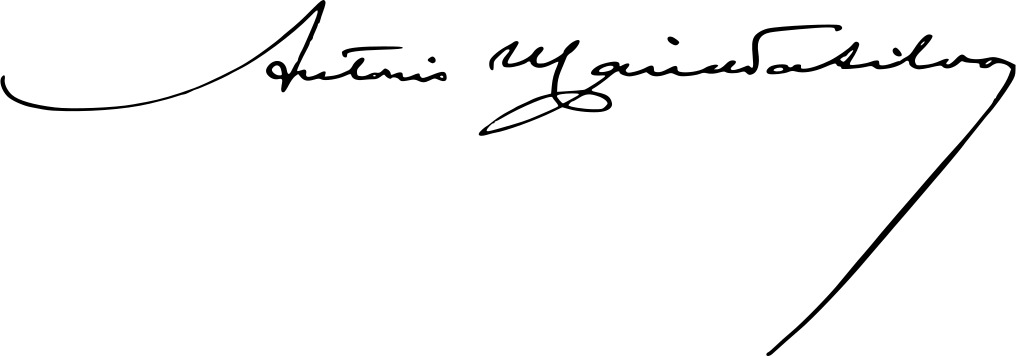
Signature of: antónio maria da silva